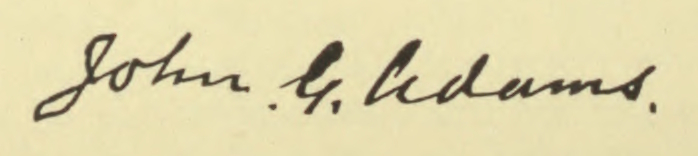
Signature of: john gennings curtis adams